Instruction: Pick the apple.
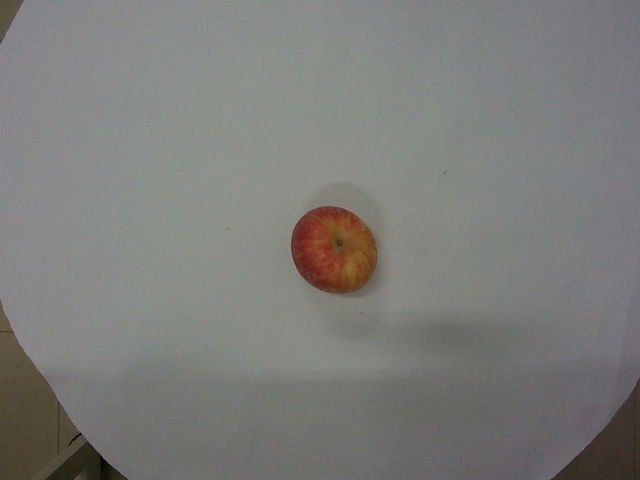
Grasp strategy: vertical